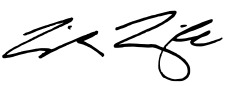
Signature of: linda lingle